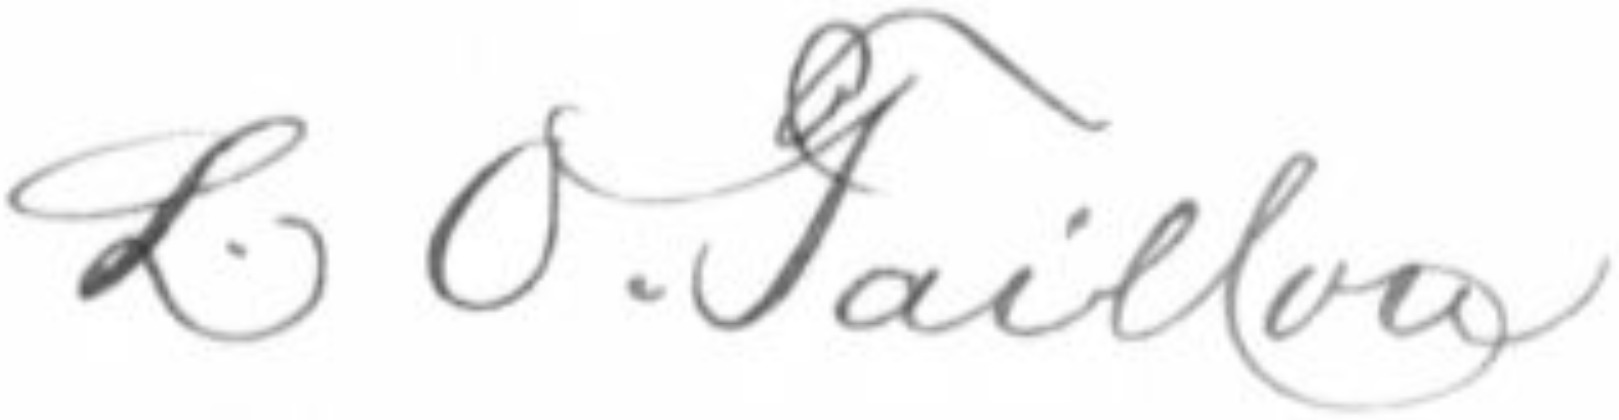
Signature of: louis olivier taillon